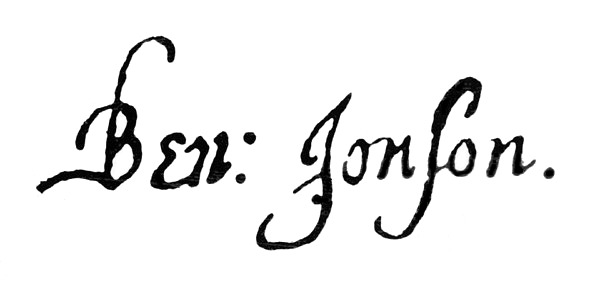
Signature of: ben jonson